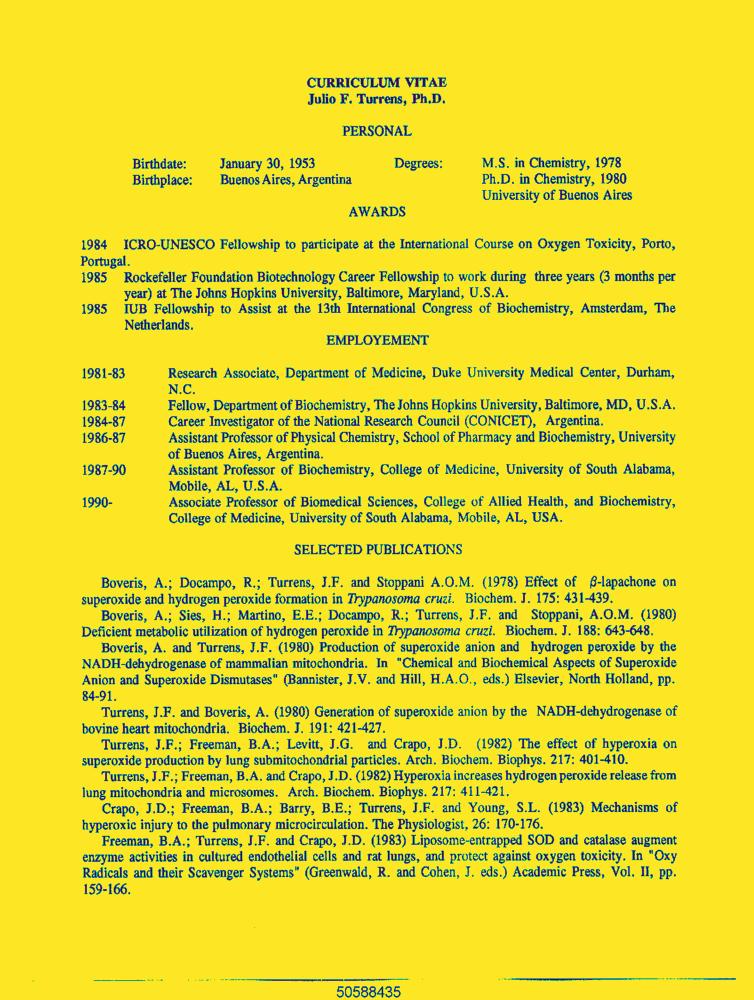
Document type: Resume-Doc